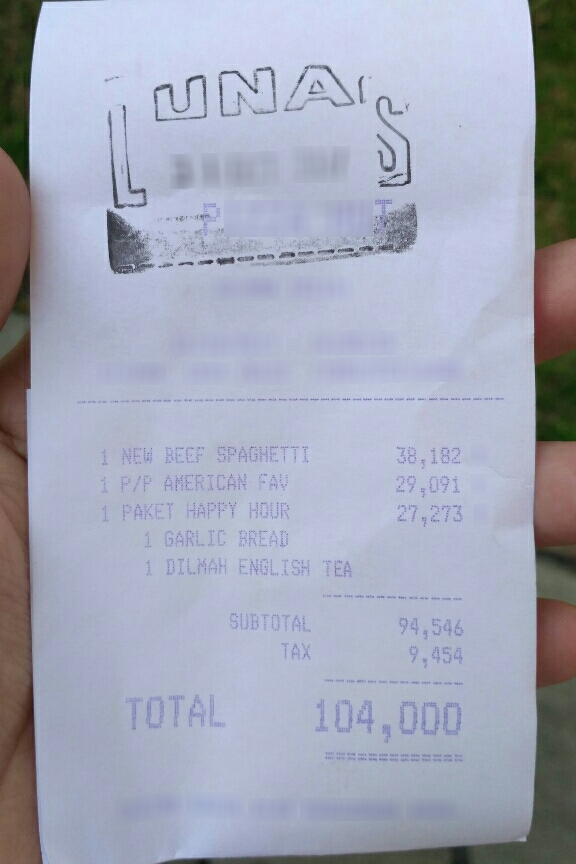
Number of items: 3
Subtotal: 94,546
Tax: 9,454
Total: 104,000
OCR text regions:
text: 1
text: NEW
text: BEEF
text: SPAGHETTI
text: 38,182
text: 1
text: P/P
text: AMERICAN
text: FAV
text: 29,091
text: 1
text: PAKET
text: HAPPY
text: HOUR
text: 27,273
text: 1
text: GARLIC
text: BREAD
text: 1
text: DILMAH
text: ENGLISH
text: TEA
text: SUBTOTAL
text: 94,546
text: TAX
text: 9,454
text: TOTAL
text: 104,000